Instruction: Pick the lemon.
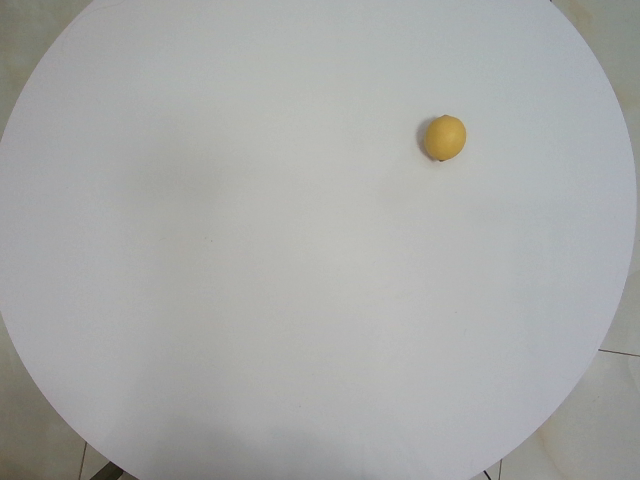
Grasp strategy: vertical